Question: What is the assessed value of the property as noted in the document?
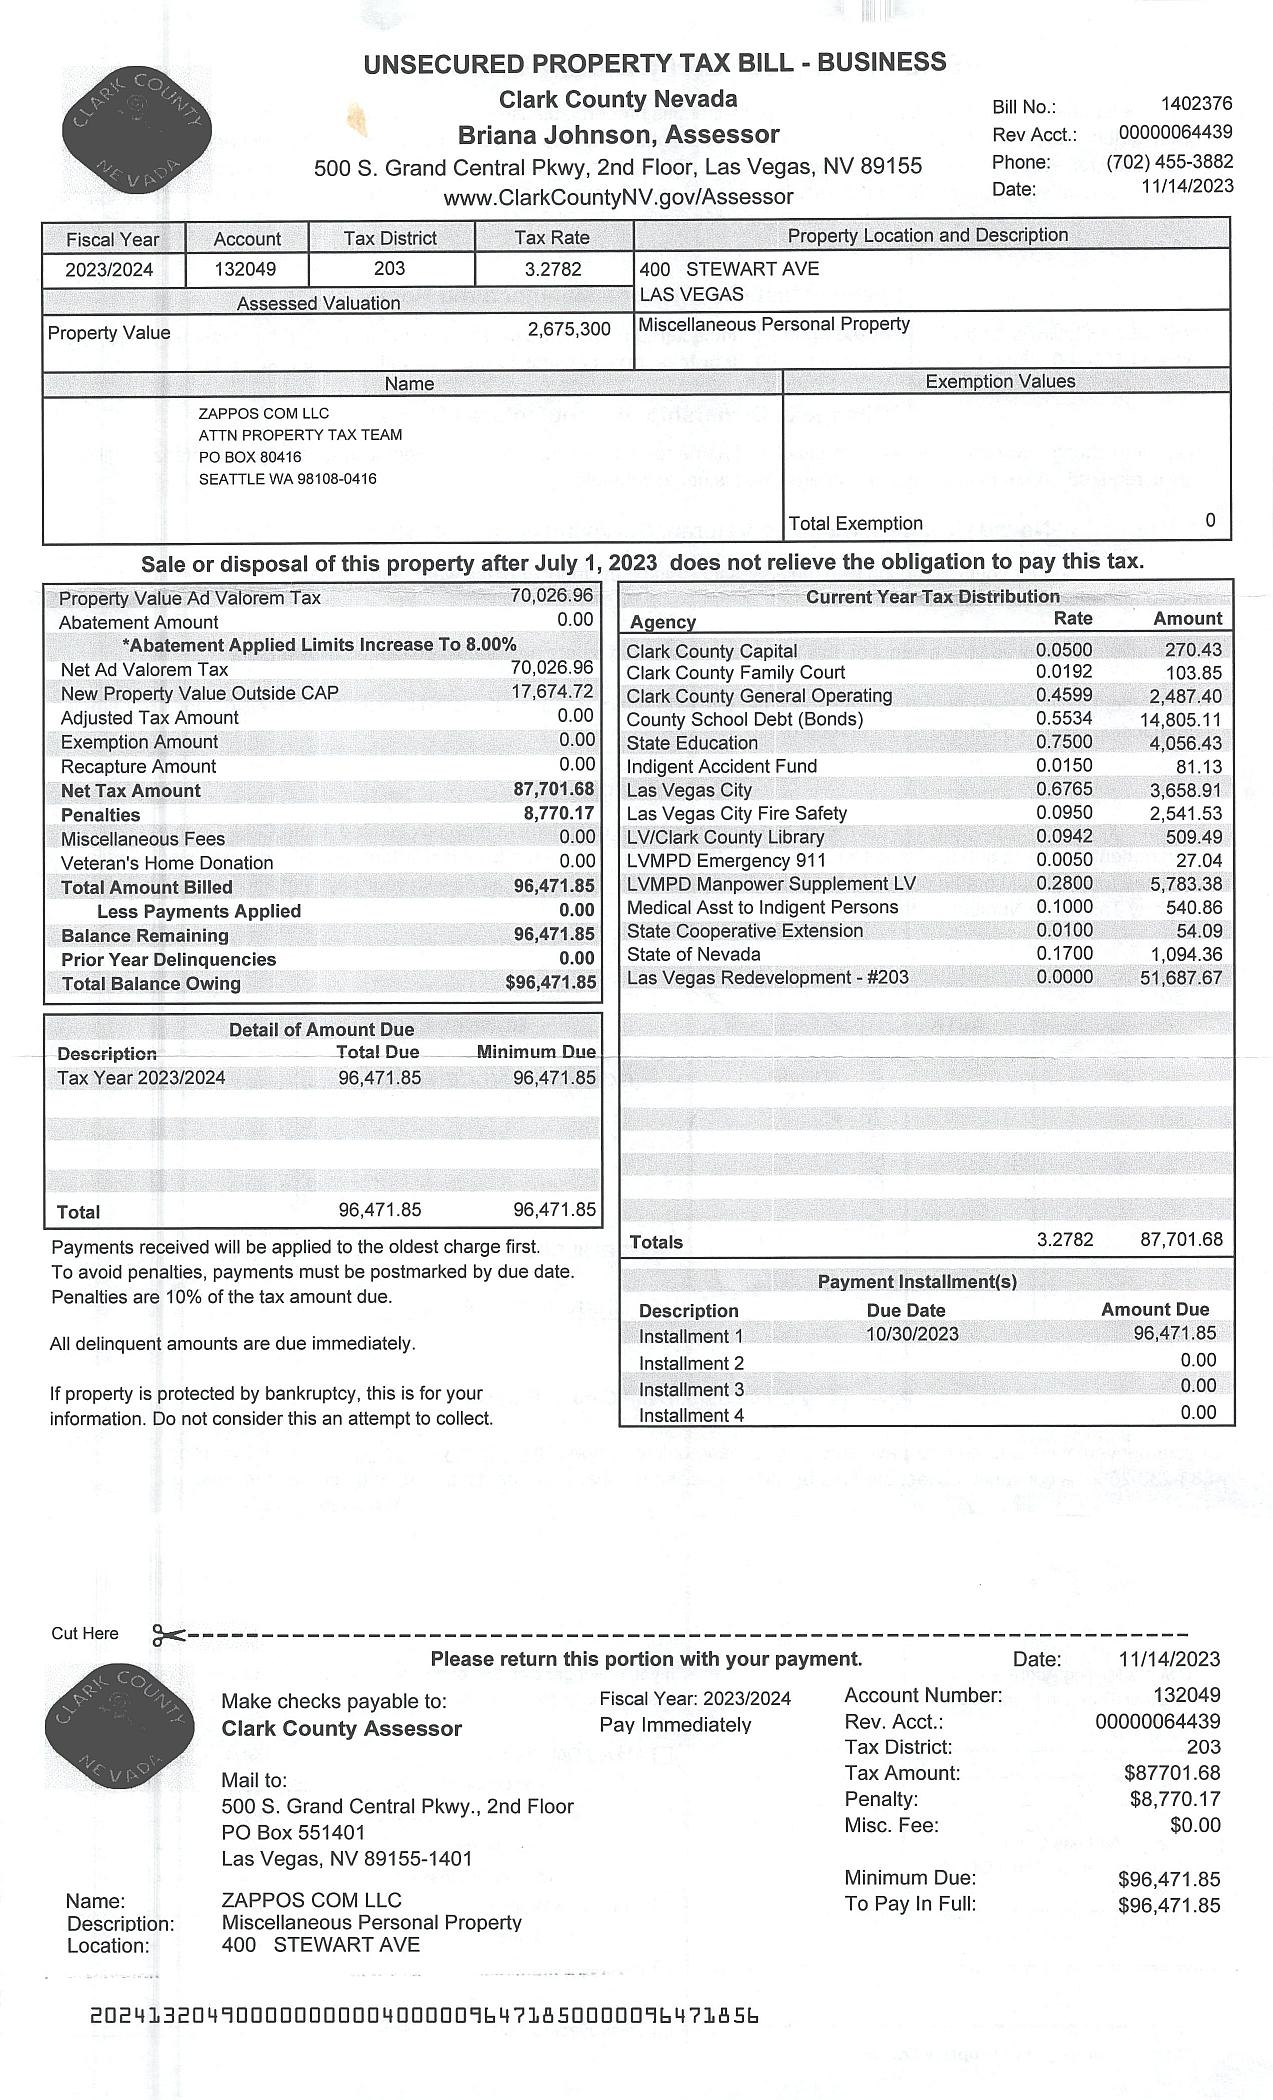
Answer: "2,675,300"